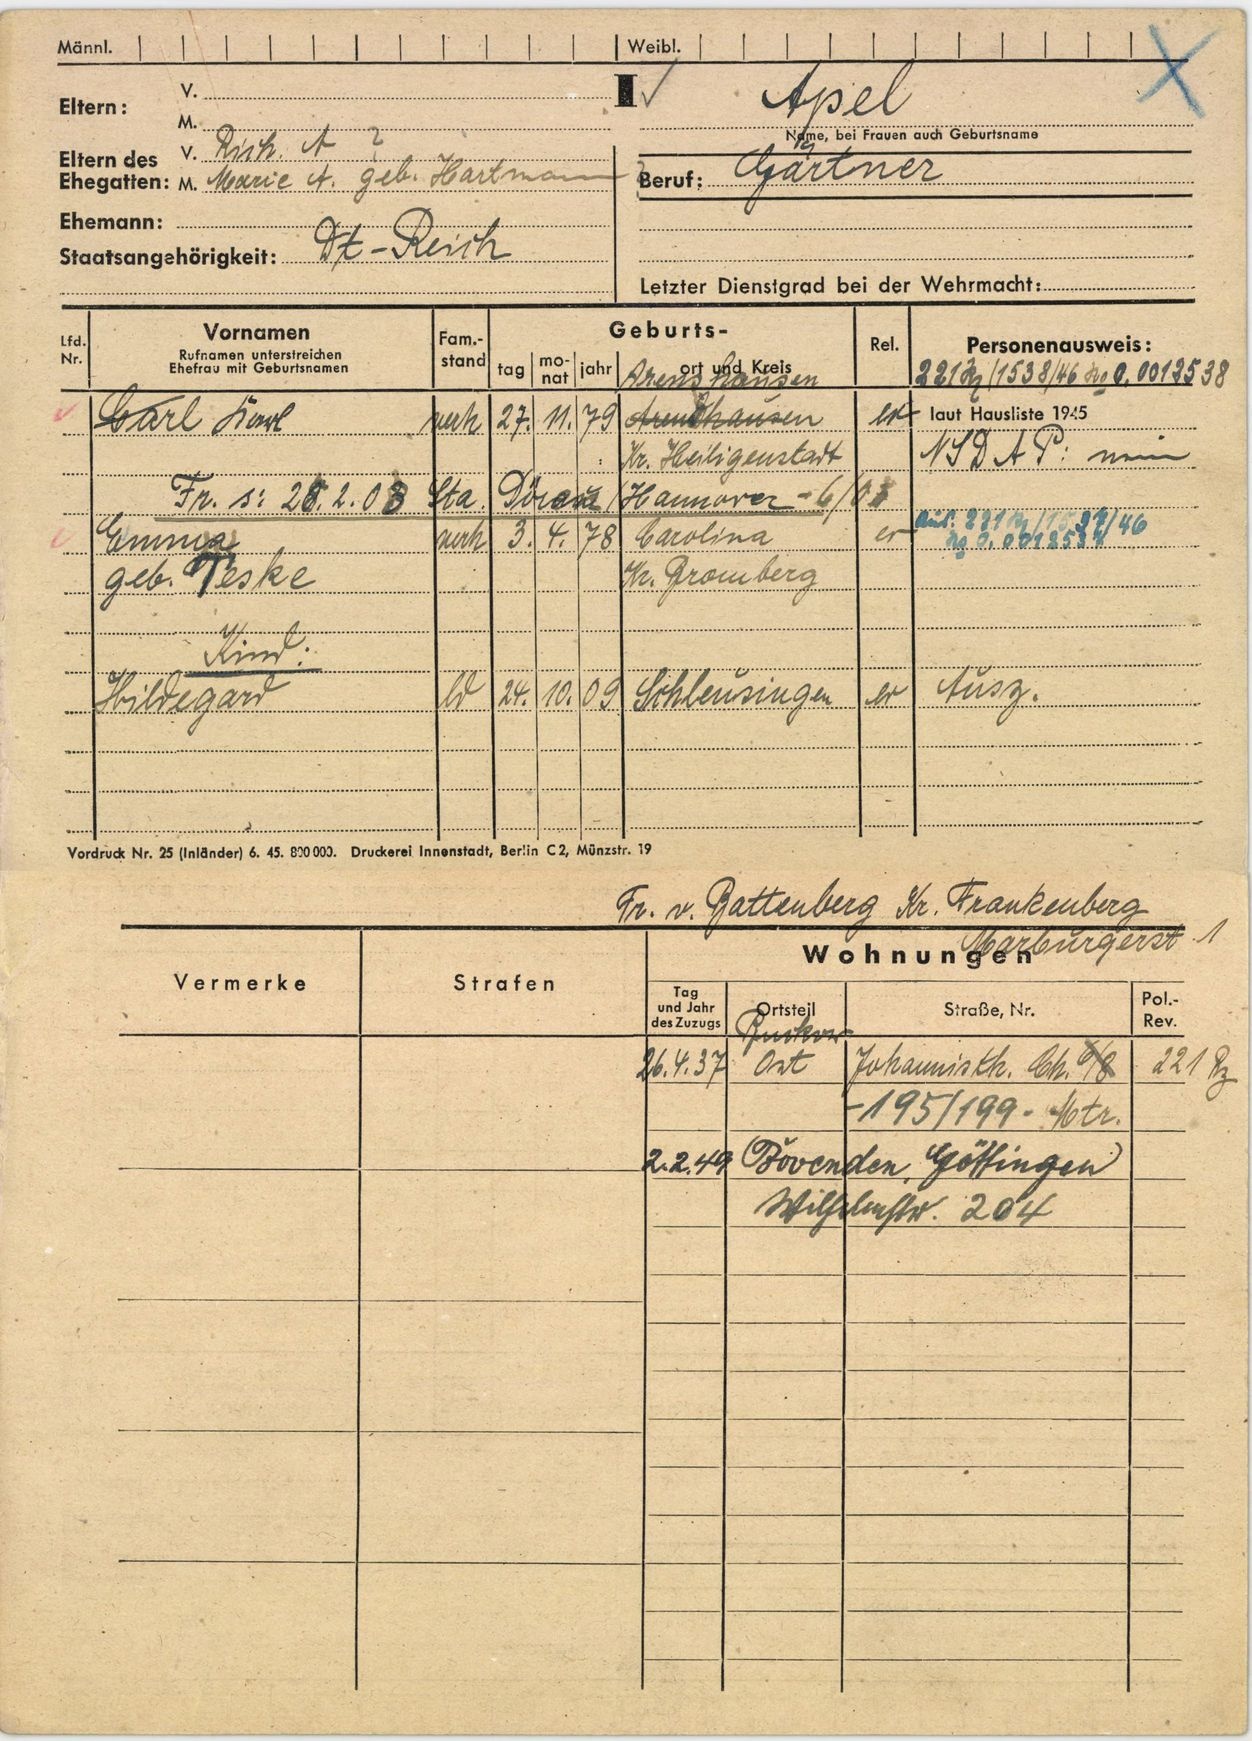
Apel